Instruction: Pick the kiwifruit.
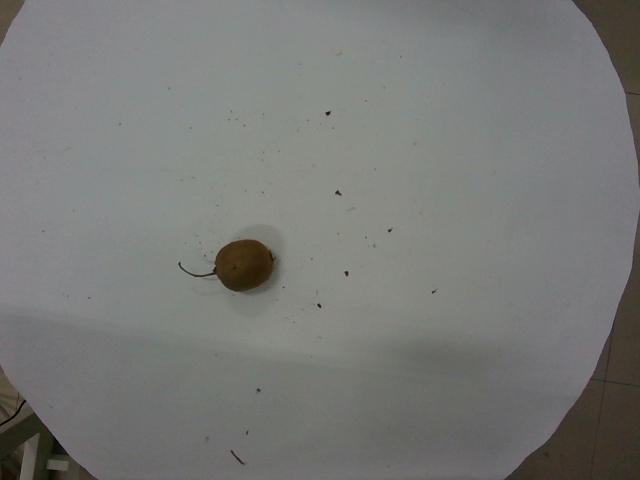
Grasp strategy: vertical